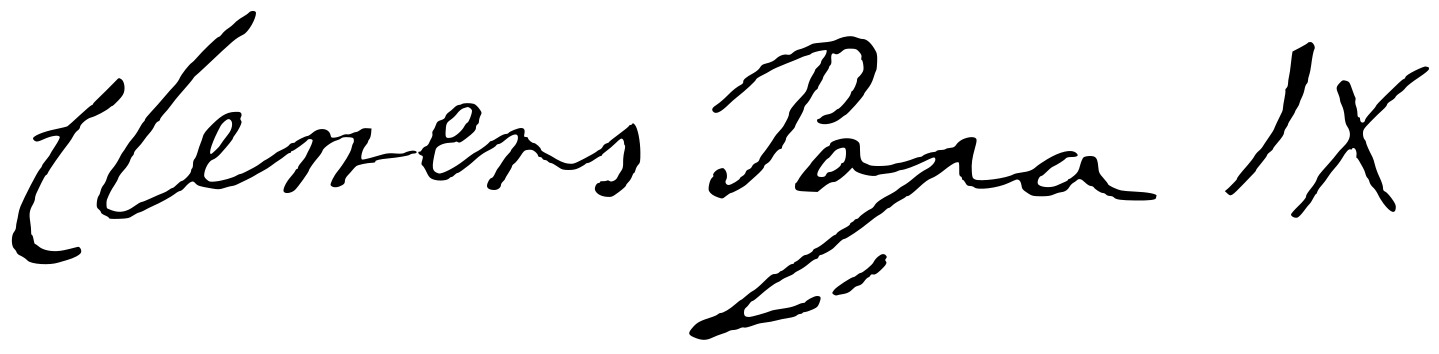
Signature of: clement ix